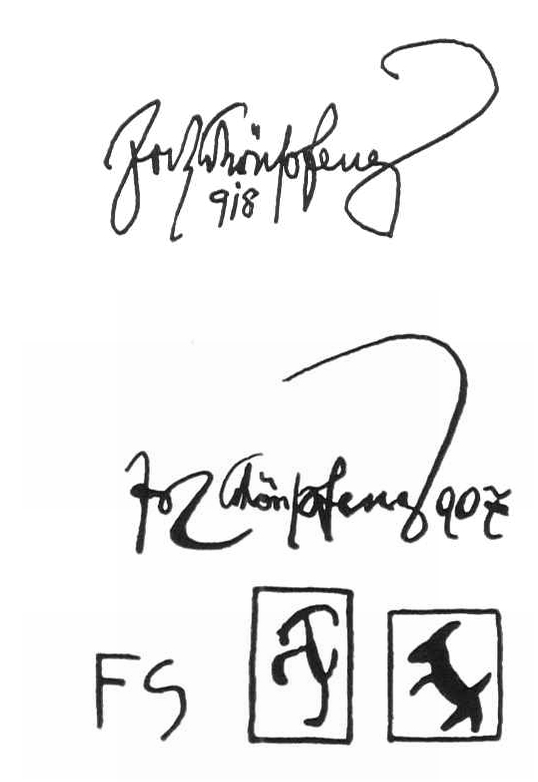
Signature of: fritz schönpflug